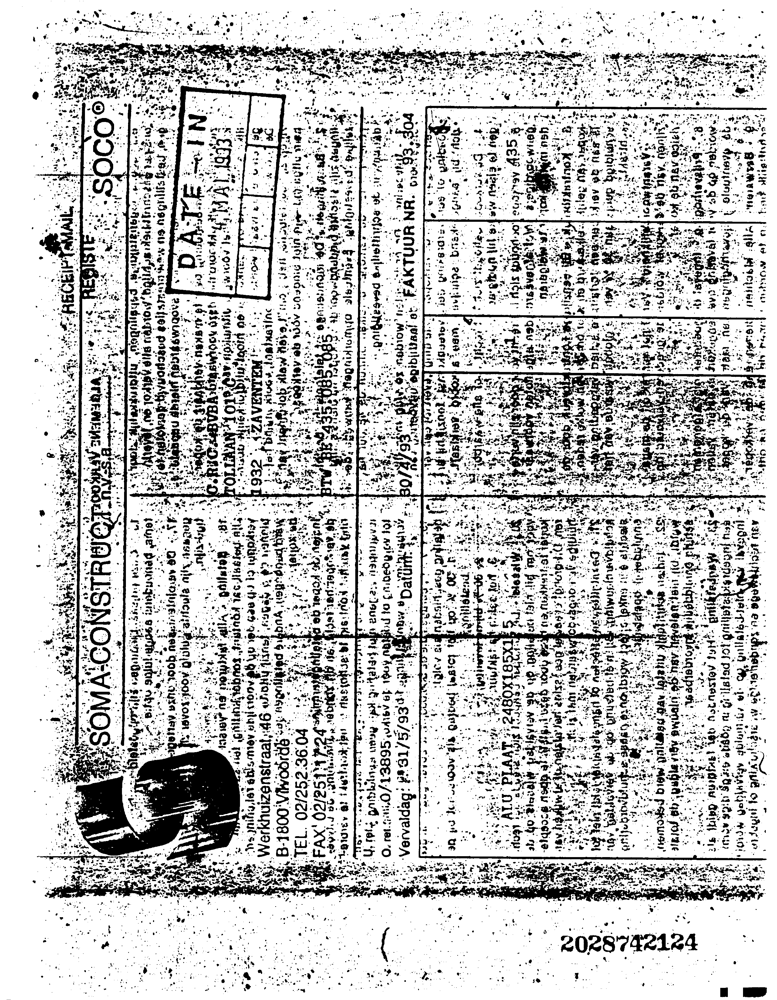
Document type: Invoice